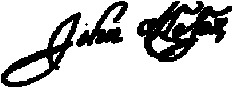
Signature of: john mason